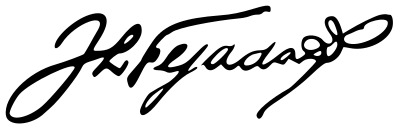
Signature of: josé luis tejada sorzano